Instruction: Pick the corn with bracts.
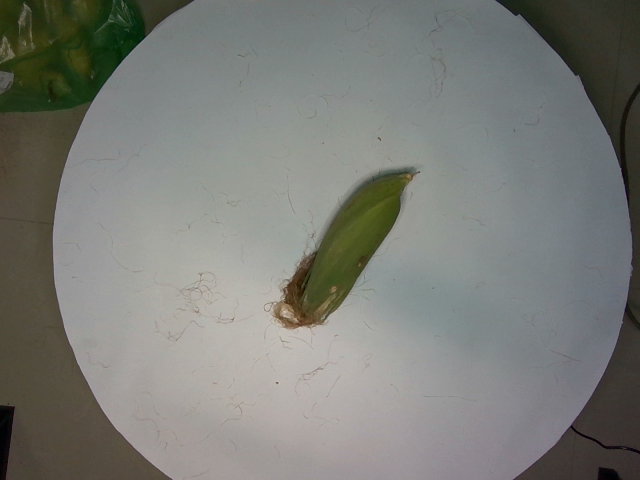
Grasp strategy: vertical